Question: Talk about the condition:
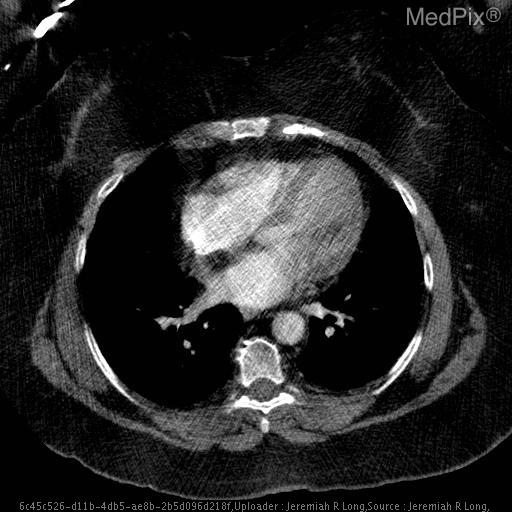
Answer: The disease is discussed as: Lipomatous hypertrophy of the interatrial septum (LHAS) is a benign process characterized by accumulation of fat within the interatrial septum.  The incidence of LHAS is 1% in autopsy series and increases with increasing age and obesity.  This lesion is of little clinical significance; patients with LHAS have slightly higher risk of supraventricular tachycardia, and several cases of hemodynamically significant SVC obstruction have been reported.  Otherwise, LHAS tends to be an incidental finding.
	At imaging, LHAS demonstrates fat attenuation and follows the signal intensity of fat on MR sequences.  Narrowing of the lesion around the fossa ovalis lends the lesion a dumbbell-shaped contour.
	The presence of fat in a cardiac mass excludes lesions such as myxomas, fibromas, and fibroelastosis.  Cardiac lipomas are uncommon lesions and tend to be subendocardial or subpericaridal in location, and generally a capsule can be found at imaging.  Cardiac liposarcomas are extremely rare, often presenting with metastases or cardiac constrictive symptoms.